Question: What is the name of the tenant mentioned in the document?
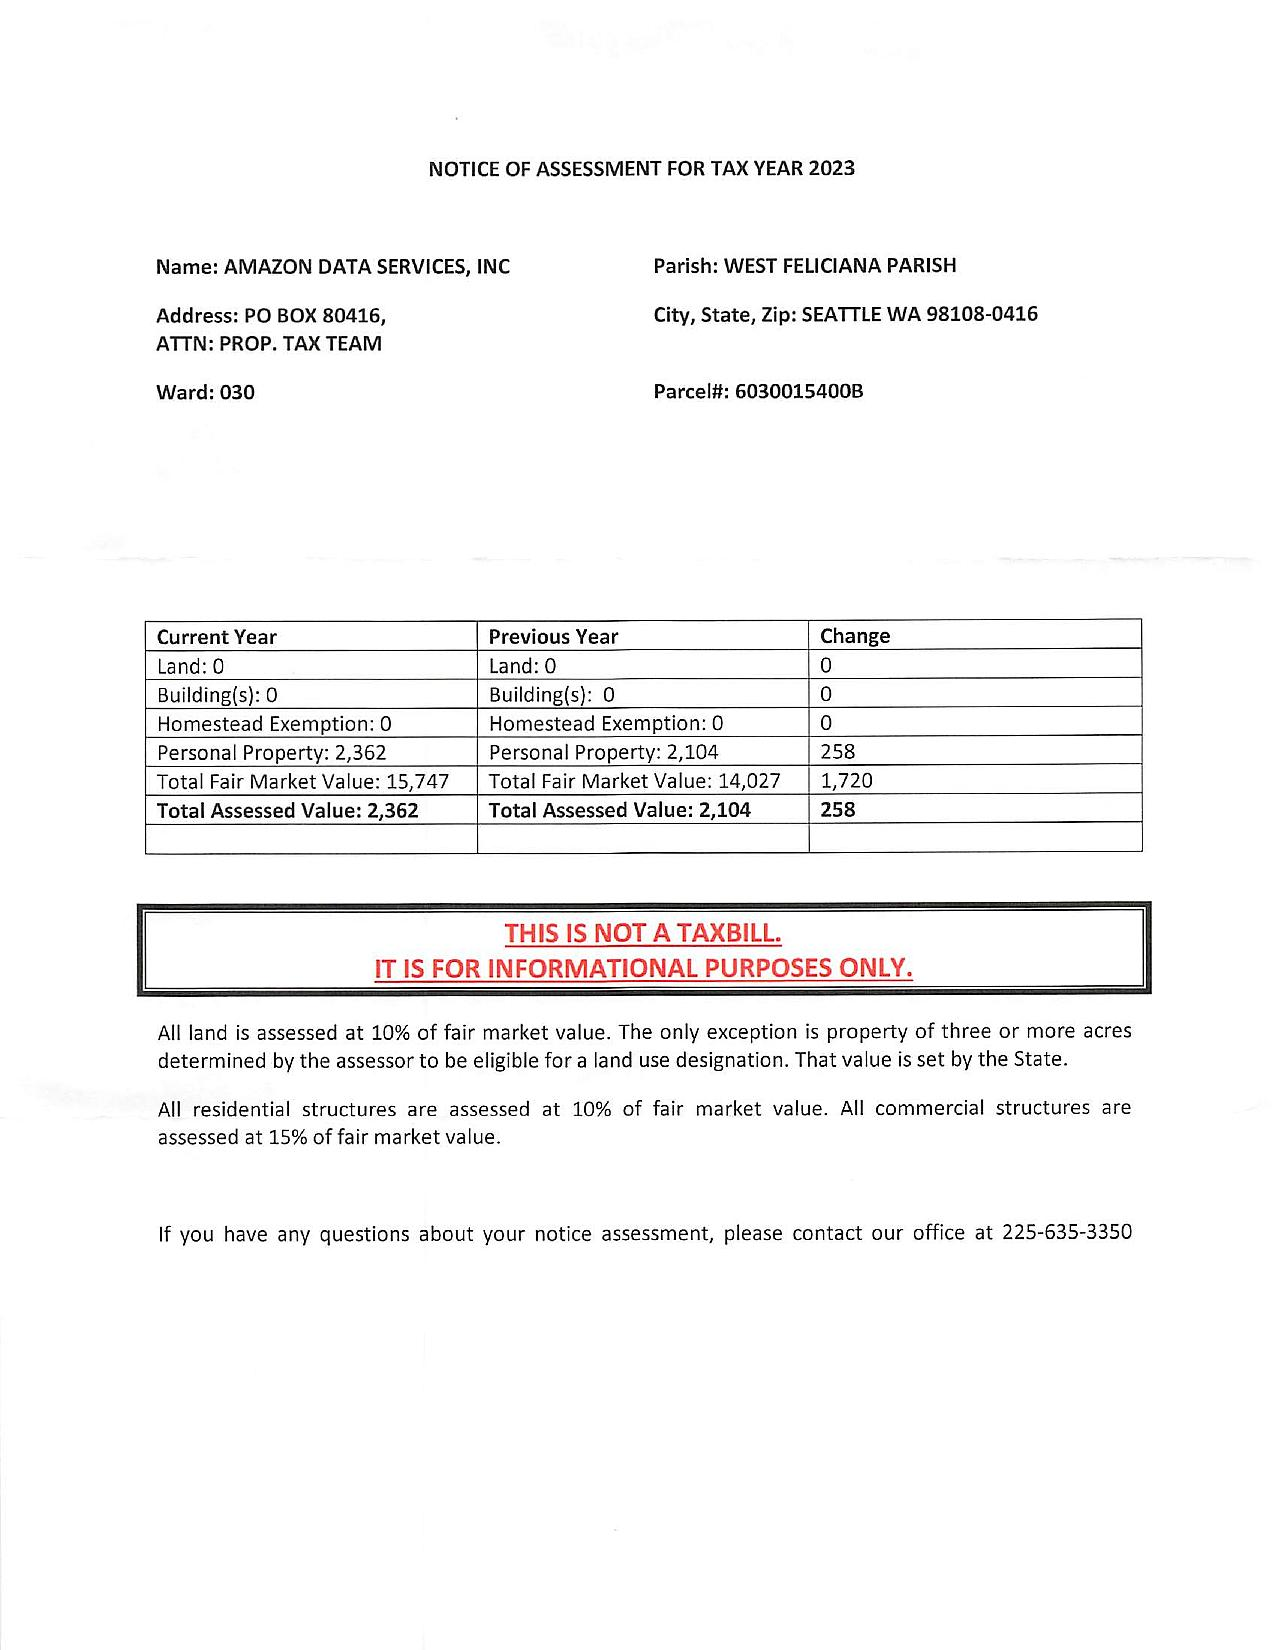
Answer: "AMAZON DATA SERVICES, INC"